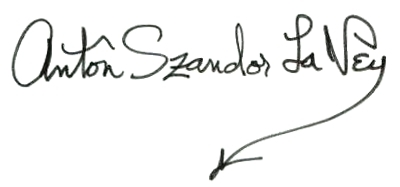
Signature of: anton lavey